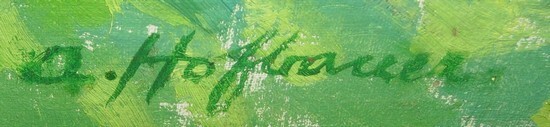
Signature of: q9160217